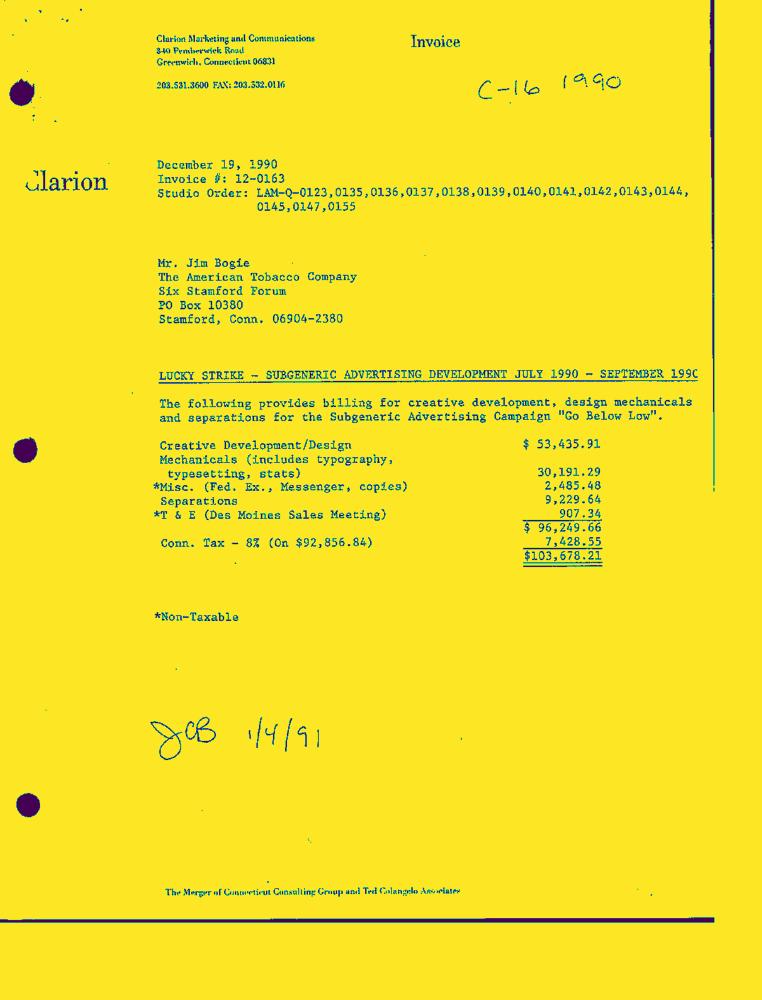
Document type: Invoice-Doc